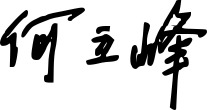
Signature of: he lifeng